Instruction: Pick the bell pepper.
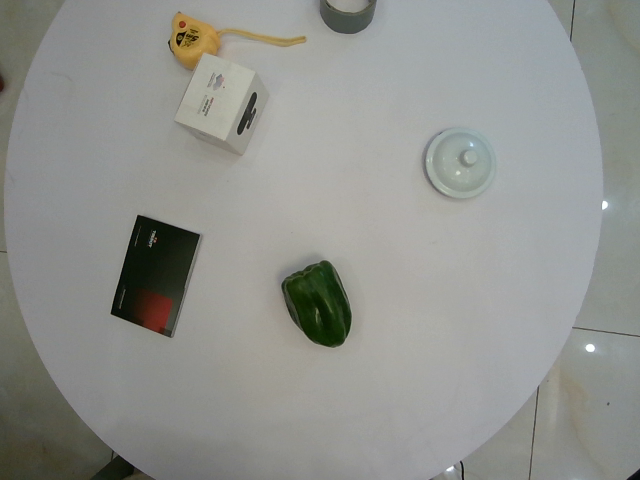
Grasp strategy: vertical